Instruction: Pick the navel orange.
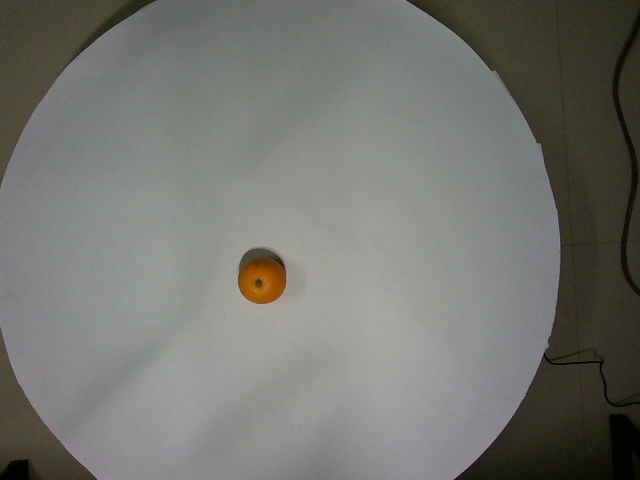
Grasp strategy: vertical